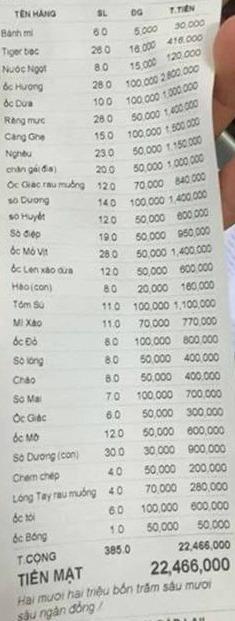
<table>
<tr>
<th>TÊN HÀNG</th>
<th>SL</th>
<th>DG</th>
<th>T.TIÊN</th>
</tr>
<tr>
<td>Bánh mì</td>
<td>6.0</td>
<td>5,000</td>
<td>30,000</td>
</tr>
<tr>
<td>Tiger bạc</td>
<td>28.0</td>
<td>16,000</td>
<td>416,000</td>
</tr>
<tr>
<td>Nước Ngọt</td>
<td>8.0</td>
<td>15,000</td>
<td>120,000</td>
</tr>
<tr>
<td>Ốc Hương</td>
<td>28.0</td>
<td>100,000</td>
<td>2,800,000</td>
</tr>
<tr>
<td>Ốc Đua</td>
<td>10.0</td>
<td>100,000</td>
<td>1,000,000</td>
</tr>
<tr>
<td>Răng mực</td>
<td>28.0</td>
<td>50,000</td>
<td>1,400,000</td>
</tr>
<tr>
<td>Càng Ghe</td>
<td>15.0</td>
<td>100,000</td>
<td>1,500,000</td>
</tr>
<tr>
<td>Nghêu</td>
<td>23.0</td>
<td>50,000</td>
<td>1,150,000</td>
</tr>
<tr>
<td>chân gà (đĩa)</td>
<td>20.0</td>
<td>50,000</td>
<td>1,000,000</td>
</tr>
<tr>
<td>Ốc Giác rau muống</td>
<td>12.0</td>
<td>70,000</td>
<td>840,000</td>
</tr>
<tr>
<td>sơ Dương</td>
<td>14.0</td>
<td>100,000</td>
<td>1,400,000</td>
</tr>
<tr>
<td>sơ Huyết</td>
<td>12.0</td>
<td>50,000</td>
<td>600,000</td>
</tr>
<tr>
<td>Sơ điệp</td>
<td>19.0</td>
<td>50,000</td>
<td>950,000</td>
</tr>
<tr>
<td>Ốc Mỡ Vịt</td>
<td>28.0</td>
<td>50,000</td>
<td>1,400,000</td>
</tr>
<tr>
<td>Ốc Len xào dưa</td>
<td>12.0</td>
<td>50,000</td>
<td>600,000</td>
</tr>
<tr>
<td>Hào (con)</td>
<td>8.0</td>
<td>20,000</td>
<td>160,000</td>
</tr>
<tr>
<td>Tôm Sứ</td>
<td>11.0</td>
<td>100,000</td>
<td>1,100,000</td>
</tr>
<tr>
<td>Mì Xào</td>
<td>11.0</td>
<td>70,000</td>
<td>770,000</td>
</tr>
<tr>
<td>Ốc Đỏ</td>
<td>8.0</td>
<td>100,000</td>
<td>800,000</td>
</tr>
<tr>
<td>Sơ lòng</td>
<td>8.0</td>
<td>50,000</td>
<td>400,000</td>
</tr>
<tr>
<td>Chào</td>
<td>8.0</td>
<td>50,000</td>
<td>400,000</td>
</tr>
<tr>
<td>Sơ Mai</td>
<td>7.0</td>
<td>100,000</td>
<td>700,000</td>
</tr>
<tr>
<td>Ốc Giác</td>
<td>6.0</td>
<td>50,000</td>
<td>300,000</td>
</tr>
<tr>
<td>Ốc Mỡ</td>
<td>12.0</td>
<td>50,000</td>
<td>600,000</td>
</tr>
<tr>
<td>Sơ Dương (con)</td>
<td>30.0</td>
<td>30,000</td>
<td>900,000</td>
</tr>
<tr>
<td>Chem chép</td>
<td>4.0</td>
<td>50,000</td>
<td>200,000</td>
</tr>
<tr>
<td>Lòng Tay rau muống</td>
<td>4.0</td>
<td>70,000</td>
<td>280,000</td>
</tr>
<tr>
<td>Ốc tối</td>
<td>6.0</td>
<td>100,000</td>
<td>600,000</td>
</tr>
<tr>
<td>Ốc Bống</td>
<td>1.0</td>
<td>50,000</td>
<td>50,000</td>
</tr>
<tr>
<td>T.CÔNG</td>
<td>385.0</td>
<td></td>
<td>22,466,000</td>
</tr>
</table>

TIỀN MẶT 22,466,000
Hai mươi hai triệu bốn trăm sáu mươi sáu ngàn đồng /